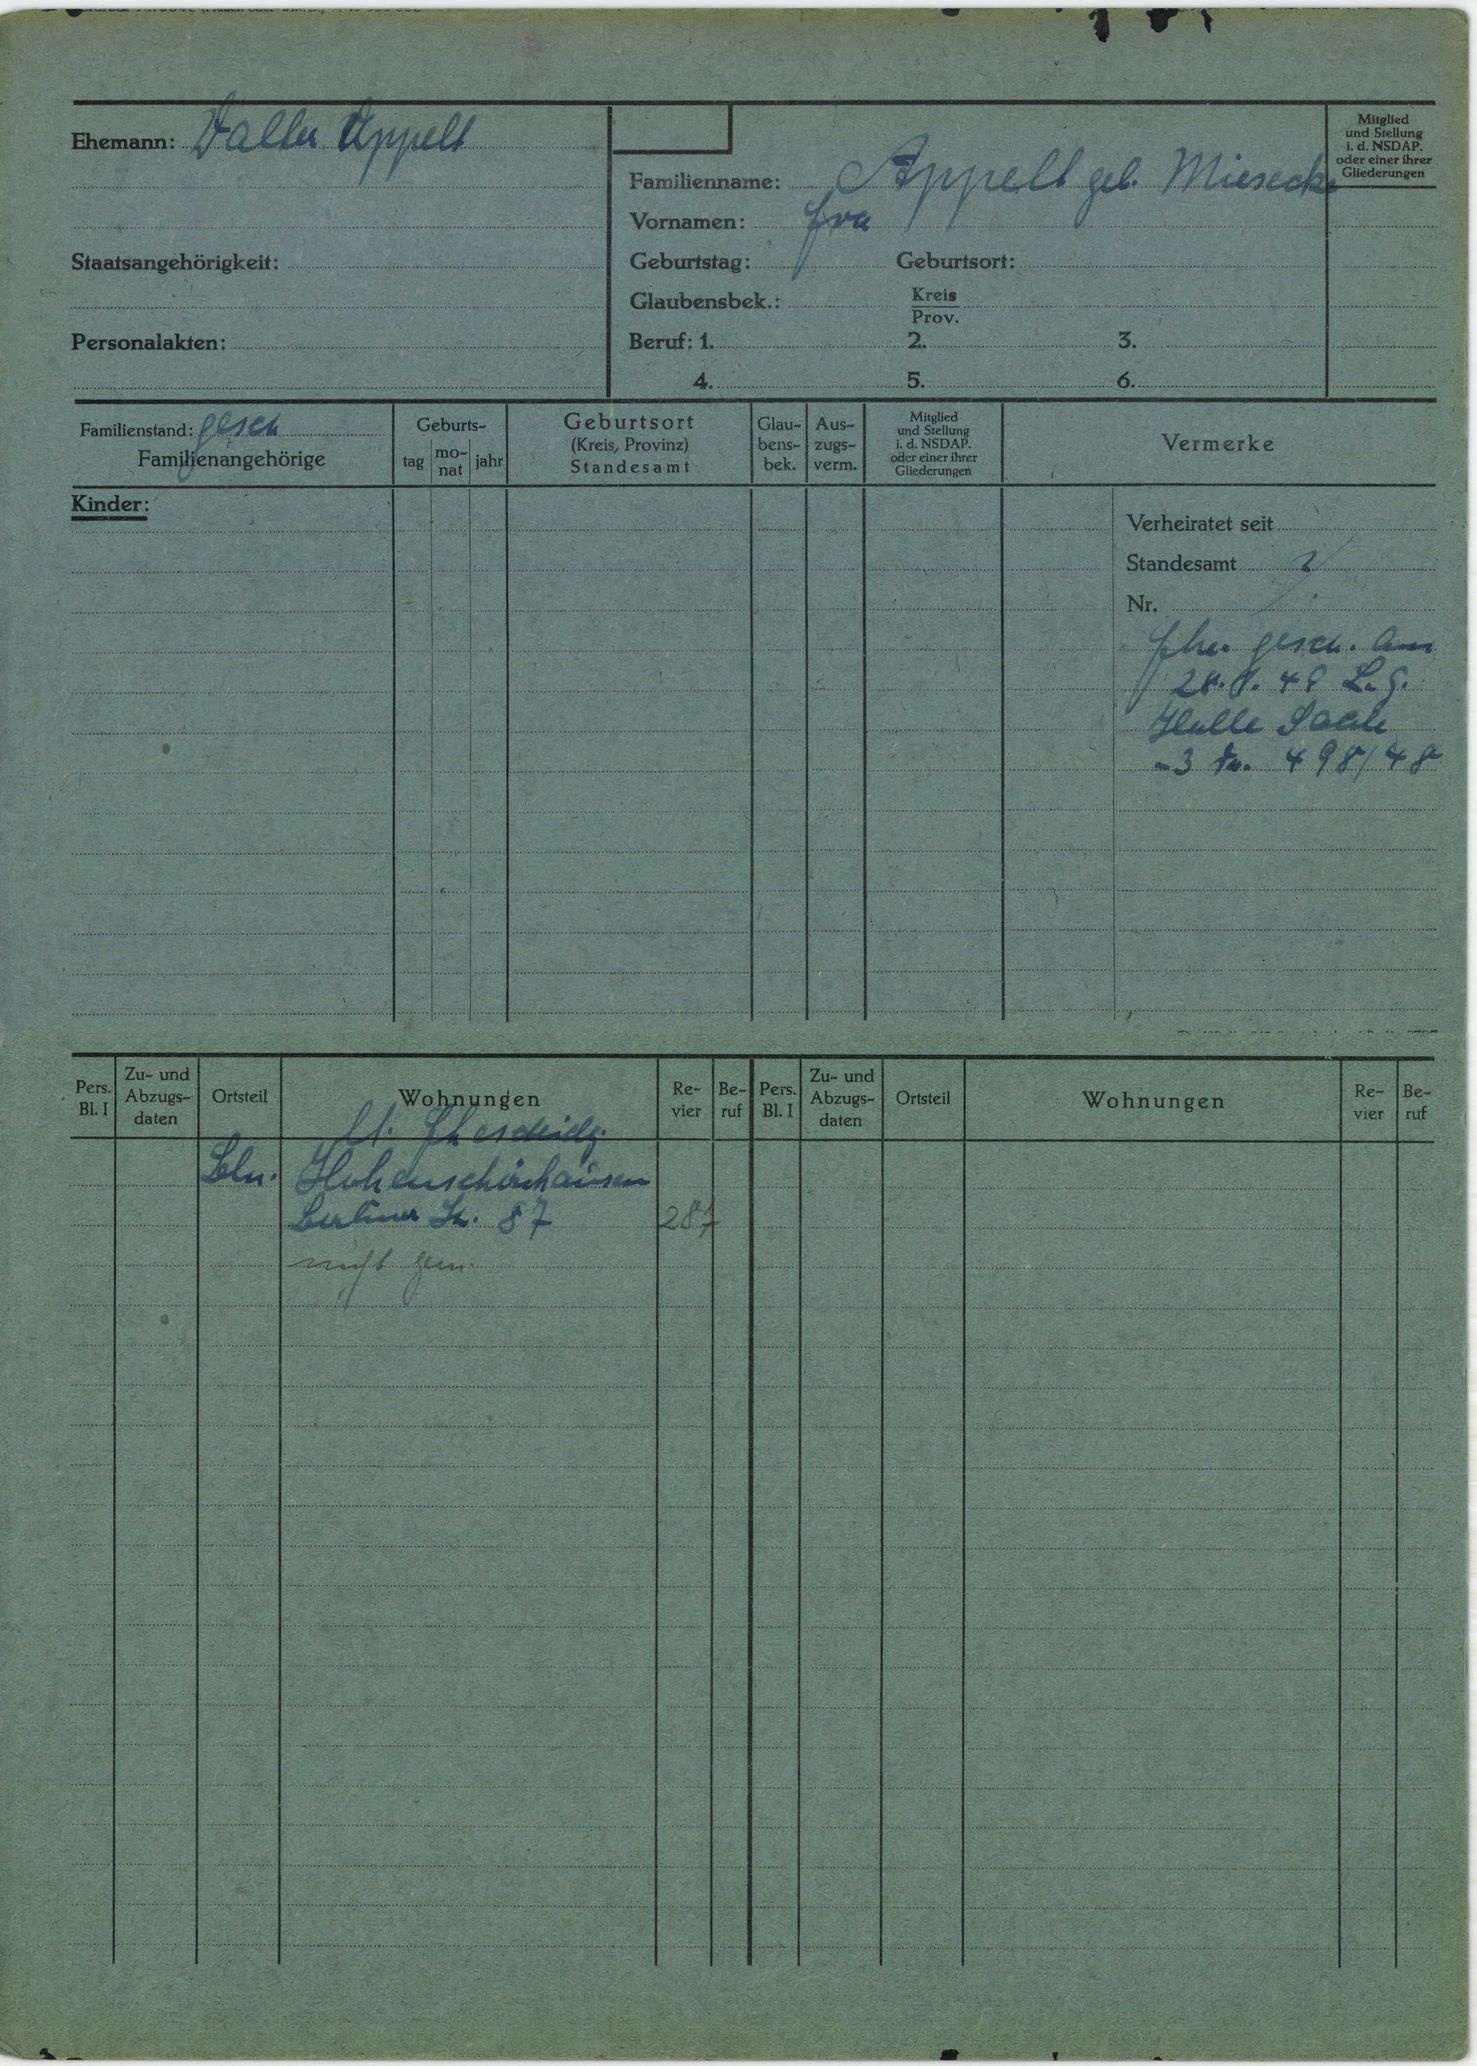
Appelt geb. Miesecke